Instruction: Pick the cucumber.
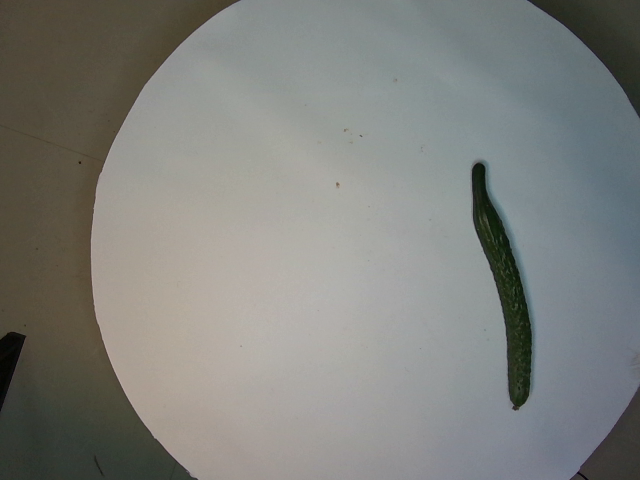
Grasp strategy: vertical